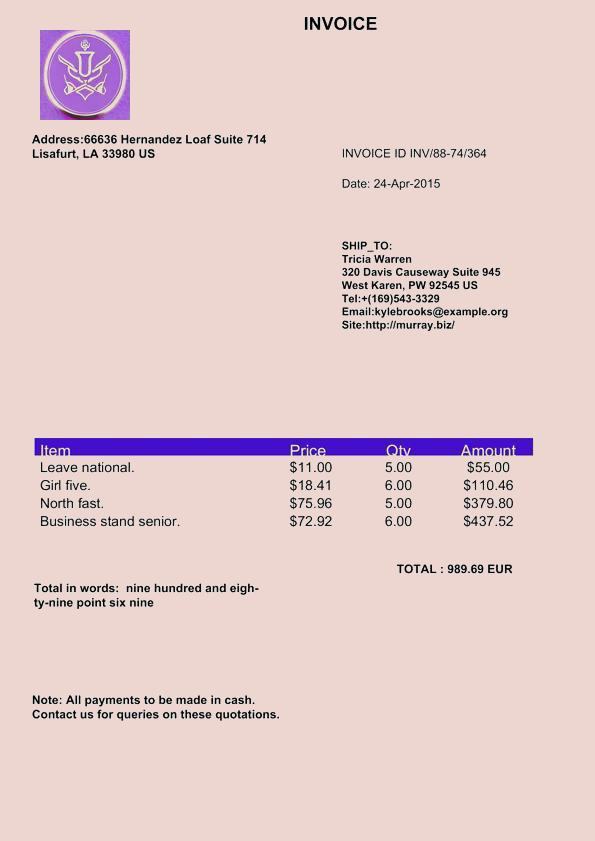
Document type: Invoice